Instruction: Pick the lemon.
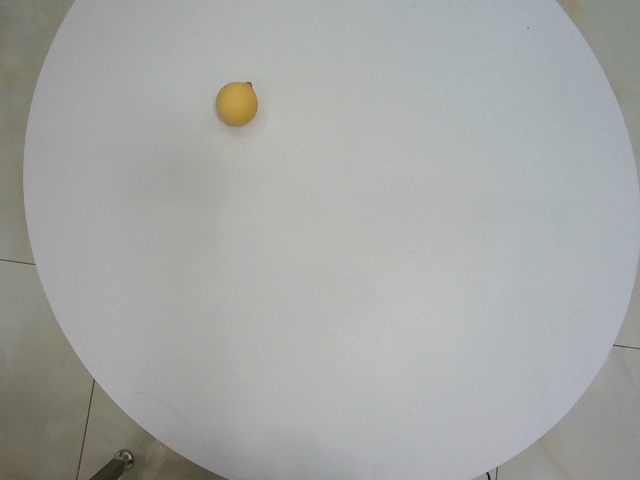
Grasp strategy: vertical